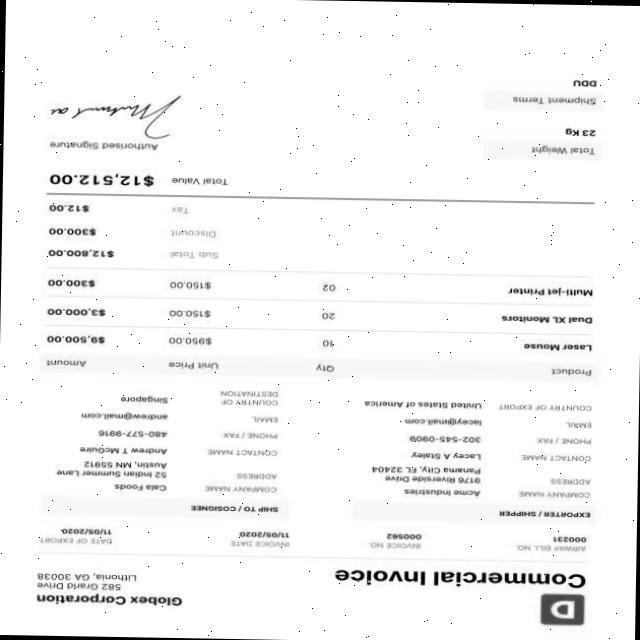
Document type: Invoice